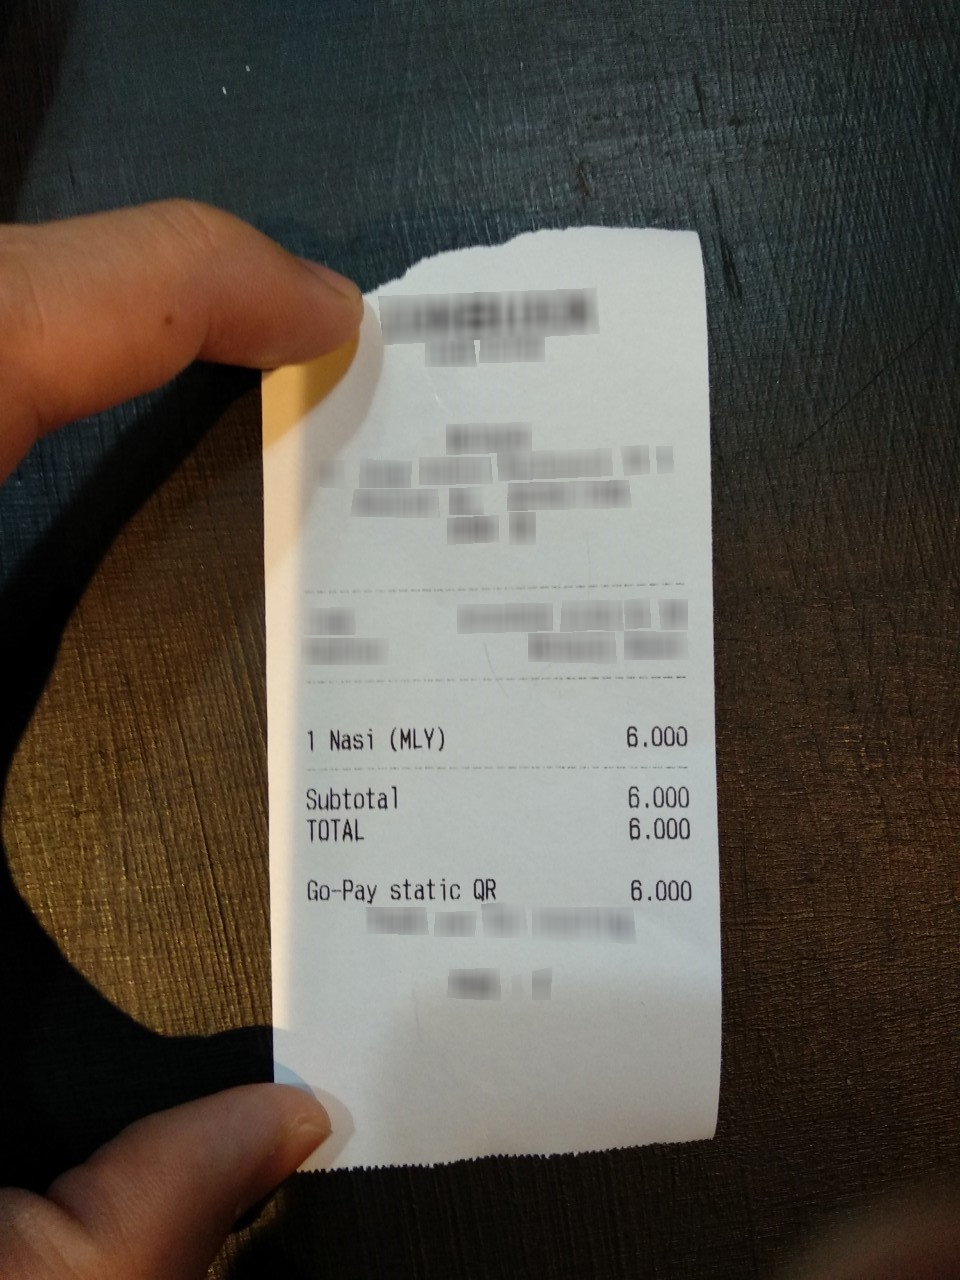
Number of items: 3
Subtotal: 6.000
Total: 6.000
OCR text regions:
text: Nasi
text: (MLY)
text: 1
text: 6.000
text: Subtotal
text: 6.000
text: TOTAL
text: 6.000
text: Go-Pay
text: static
text: QR
text: 6.000